Question: What is the potential diagnosis?
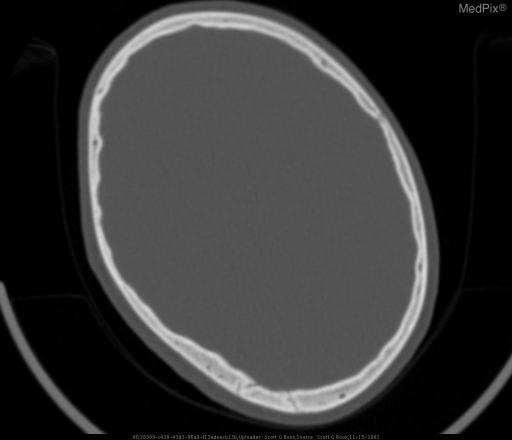
Answer: The possible diagnosis includes Cranial Synostosis - isolated
Cranial Synostosis - syndromic
Moulding..